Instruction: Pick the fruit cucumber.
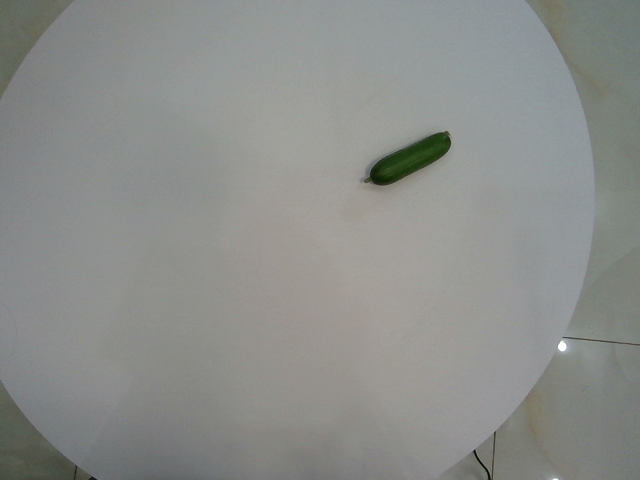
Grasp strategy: vertical